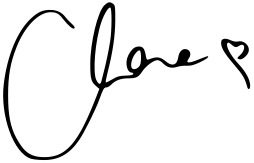
Signature of: clara